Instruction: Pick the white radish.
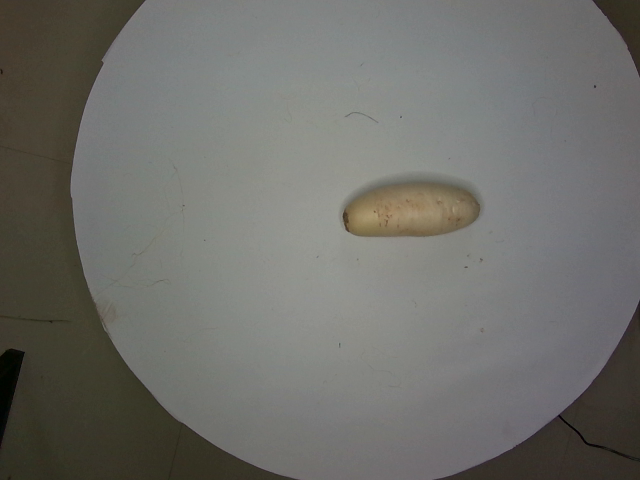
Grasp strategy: vertical